Question: Explain the disease:
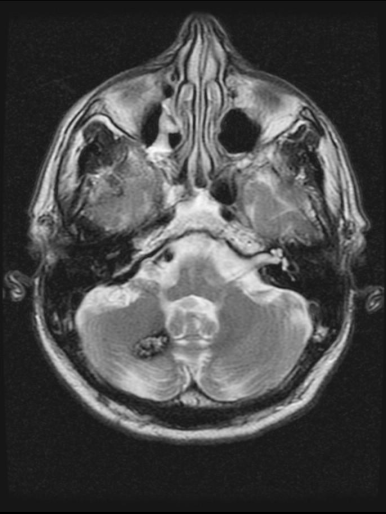
Answer: The disease is discussed as: Cavernous Angiomas make up approximately 10-15% of vascular malformations of the brain. They consist of large sinusoidal vascular spaces which lack normal endothelial tight juctions.  As a result, bleeding is frequent.  The majority of bleeds from these lesions, however, are subclinical with nearly 100% demonstrating hemosiderin staining of the adjacent parenchyma at diagnosis.  There is a 0.5-1% incidence of symptomatic hemmorhage/year.  The most common clinical presentation as a result of hemmorhage is the development of seizures or progressive neurologic deficits, with a seizure disorder being the presenting symptom in approximately 50% of patients with cavernous angiomas.  The degree to which a lesion is symptomatic is,like most CNS abnormalities, dependent on location. Brainstem lesions tend to present earlier with neurologic deficits.

Cavernous angiomas may occur anywhere within the CNS with roughly 3/4 occurring supratentorially, 1/4 within the posterior fossa and brainstem, and occasional lesions within the spinal cord.  While the occurrence may be sporadic, there is a strong familial association identified where close to 80% of members of affected families may demonstrate lesions.  In about 50% of patients the lesions will be multiple.  Whenever more than one cavernous malformation is identified in the CNS, there is probably an autosomal dominant inheritence.  This should prompt an evaluation of all first-degree relatives.

Imaging findings are related to the degree of prior hemmorhage of the lesions.  On CT, these lesions may be heavily calcified.  MR often demonstrates blood products of various ages centrally and a rim of hemosiderin peripherally.  Gradient-echo images may be helpful in identification of small lesions secondary to the gradient suseptibility or characteristic "blooming" artifact produced by hemosiderin.  Following contrast administration, on either CT or MR, variable enhancement may occur.